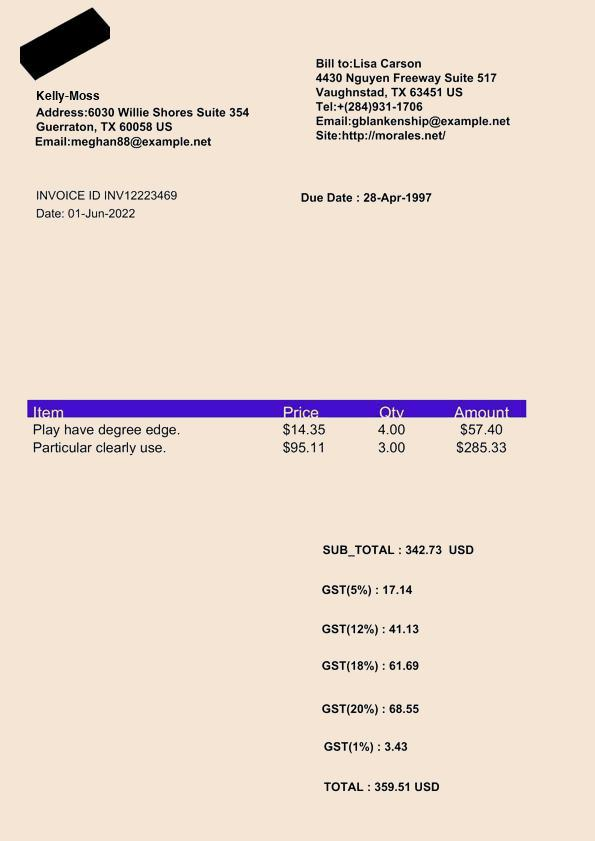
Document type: Invoice